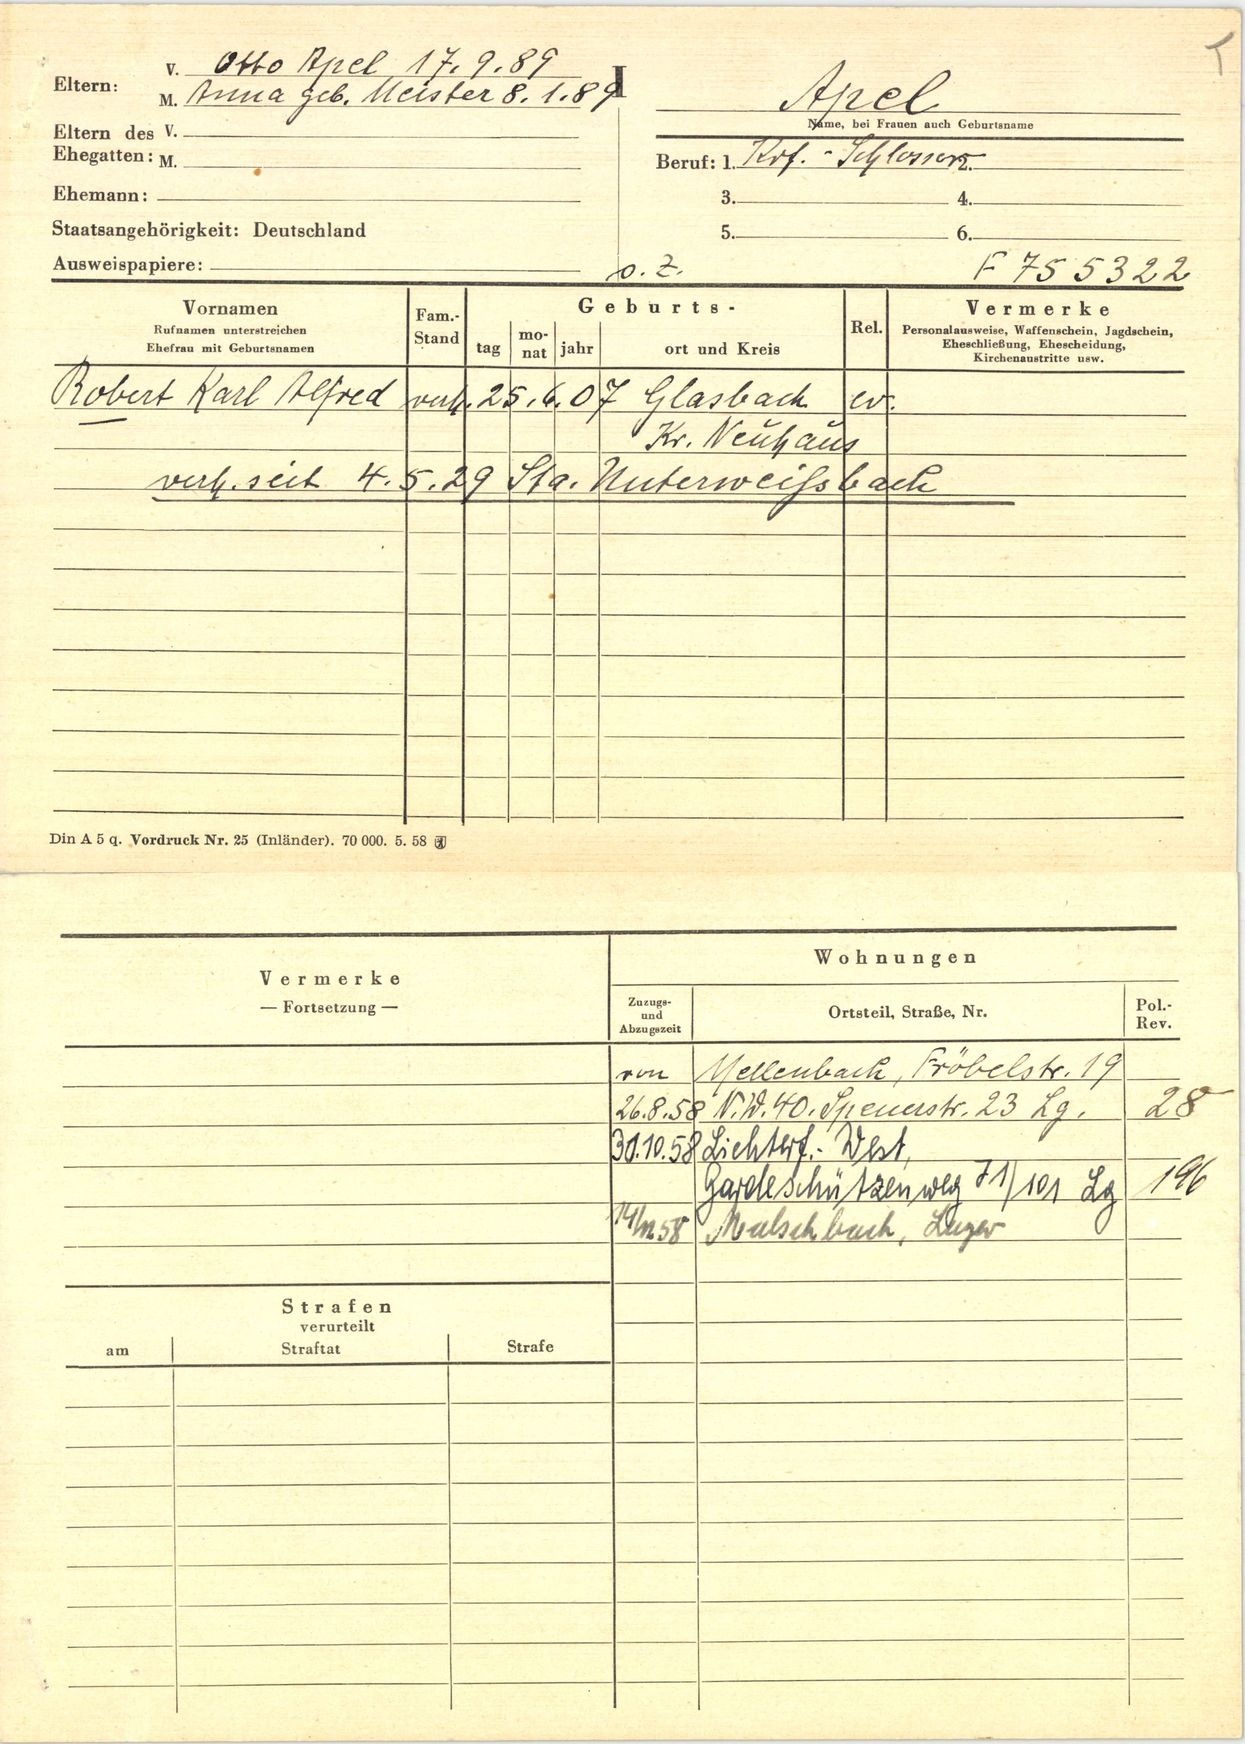
Apel